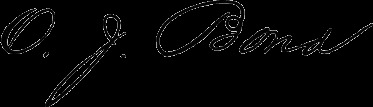
Signature of: oliver james bond